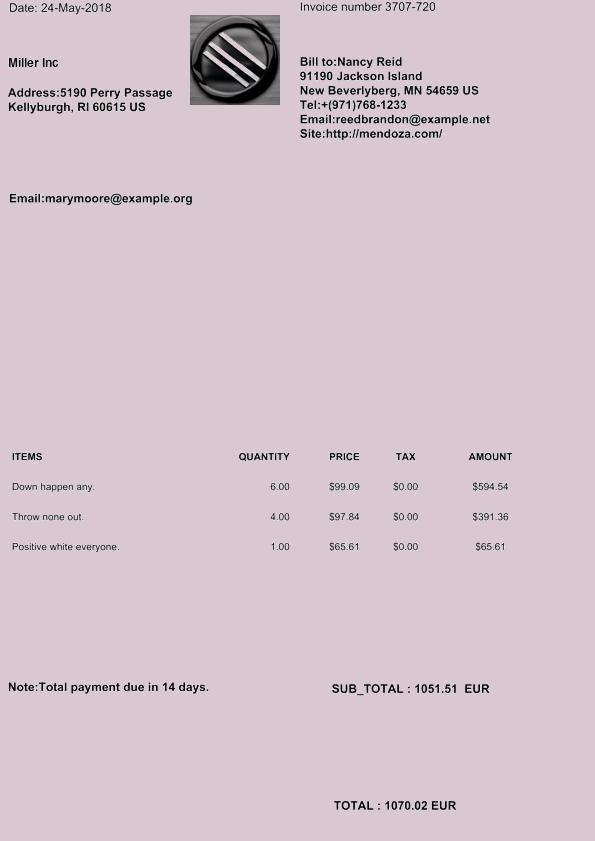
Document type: Invoice